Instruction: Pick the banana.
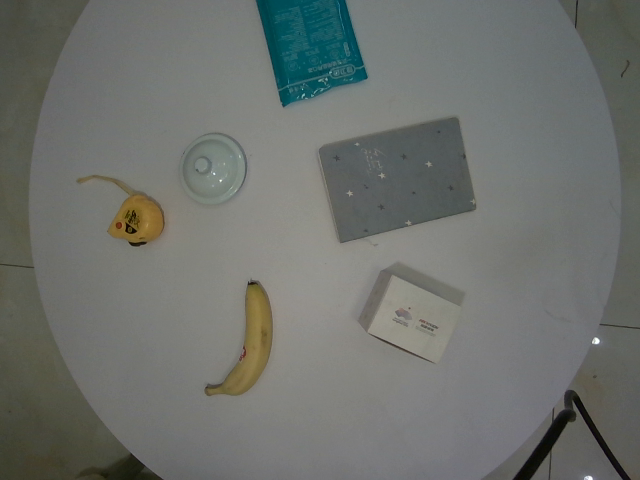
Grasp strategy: vertical